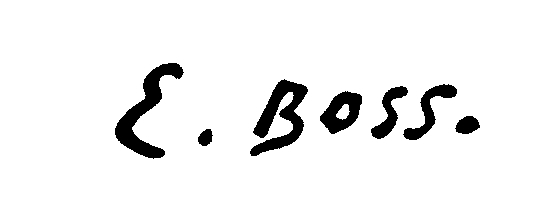
Signature of: eduard boss